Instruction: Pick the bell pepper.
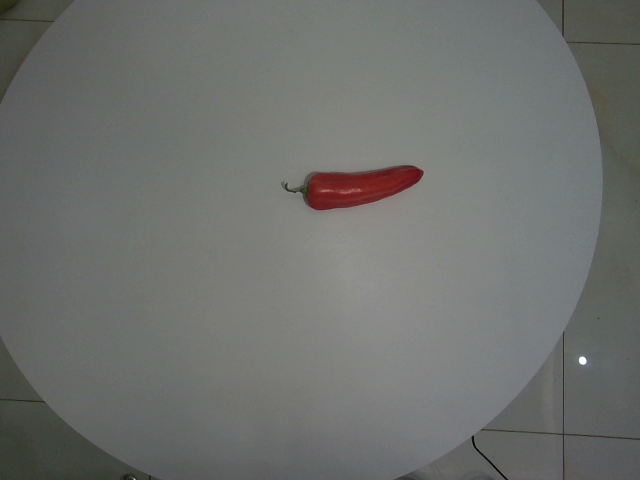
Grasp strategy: vertical